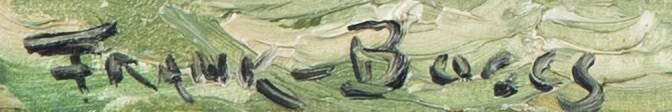
Signature of: frank myers boggs